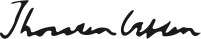
Signature of: thorstein veblen